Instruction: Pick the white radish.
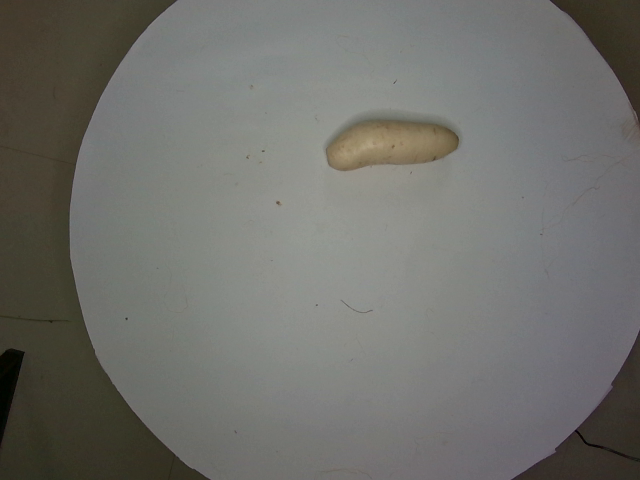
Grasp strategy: vertical